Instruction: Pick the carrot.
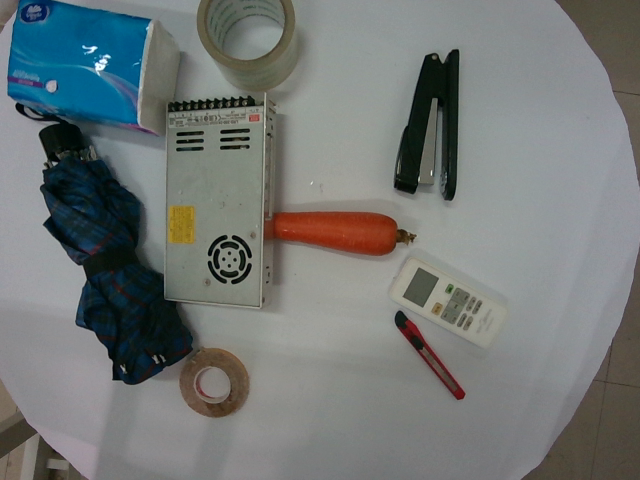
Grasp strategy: vertical